Question: What is the main concern?
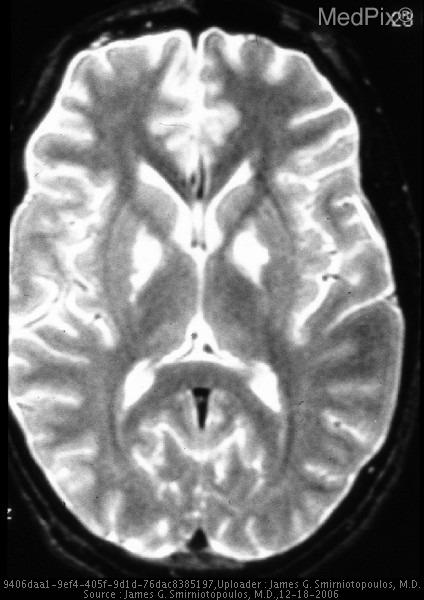
Answer: The findings suggest Bilateral symmetric lesions of abnormal signal intensity in the medial lenticular nuclei (globus pallidus). Abnormal signal hyperintensity in the medial globus pallidus of the lenticular nuclei, bilaterally.. The patient might have a history of 23 year old man with headache and lethargy after an ice storm.  Because of a power outage, he has been running a generator in his garage..